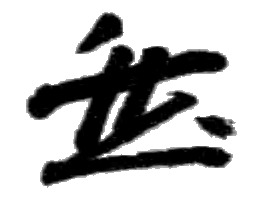
Signature of: noboru takeshita